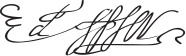
Signature of: edmund spenser